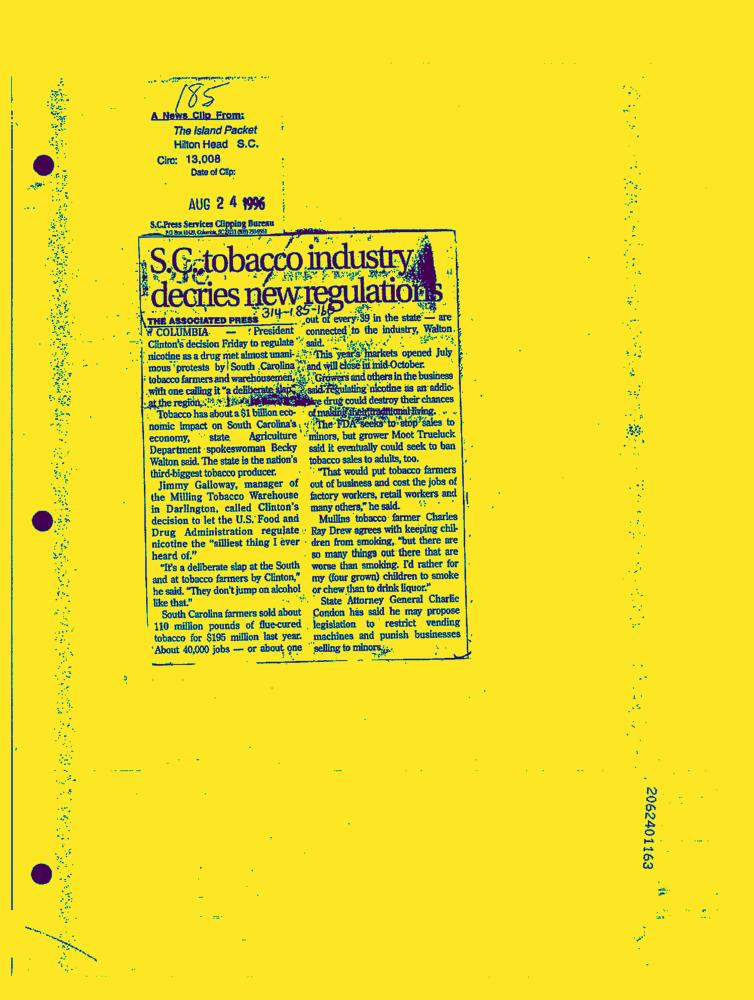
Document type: News-Article